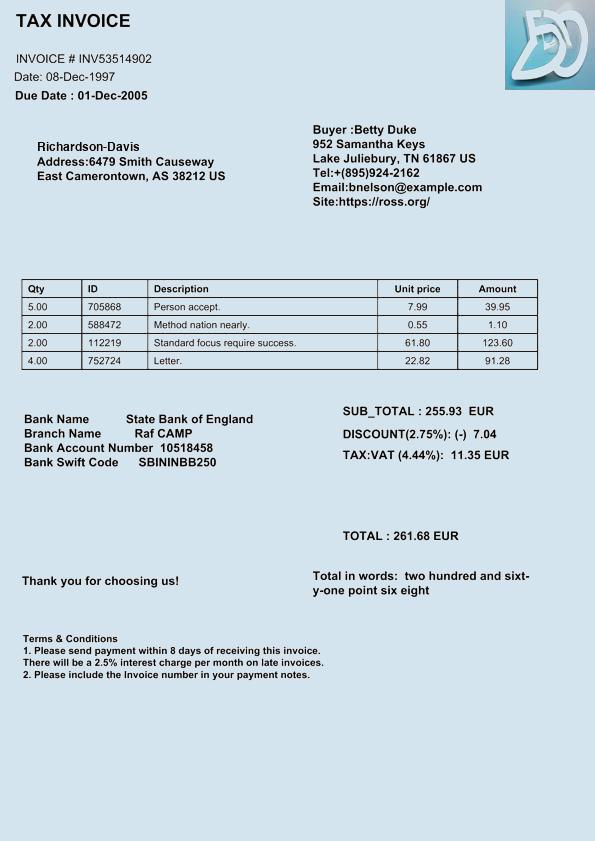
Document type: Invoice